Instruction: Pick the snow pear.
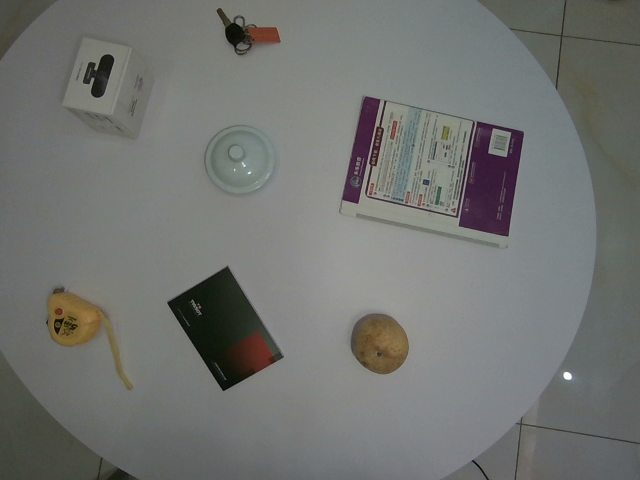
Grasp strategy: vertical